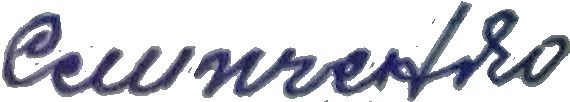
Signature of: q64268851